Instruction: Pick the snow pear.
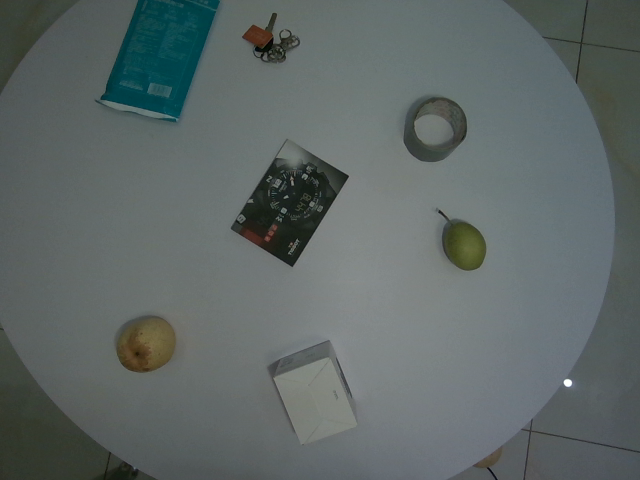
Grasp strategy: vertical